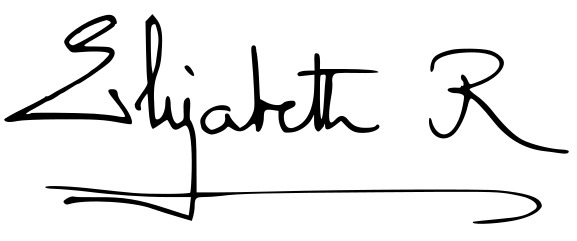
Signature of: queen elizabeth the queen mother